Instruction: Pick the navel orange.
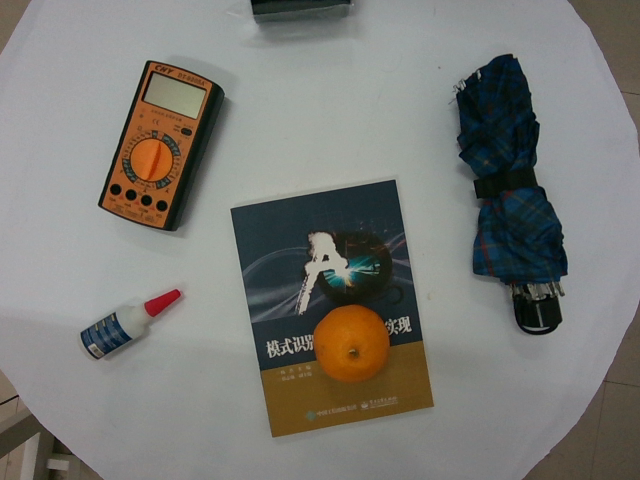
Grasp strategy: vertical